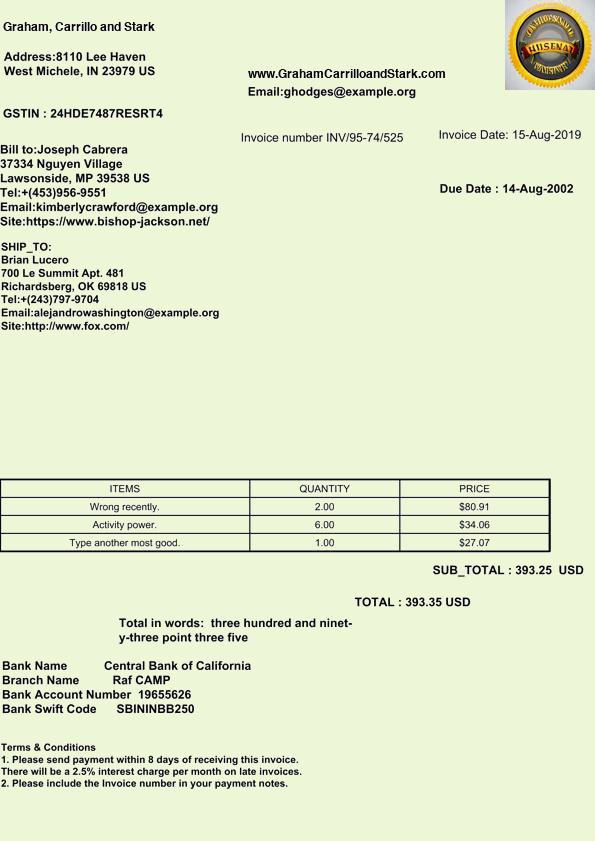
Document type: Invoice